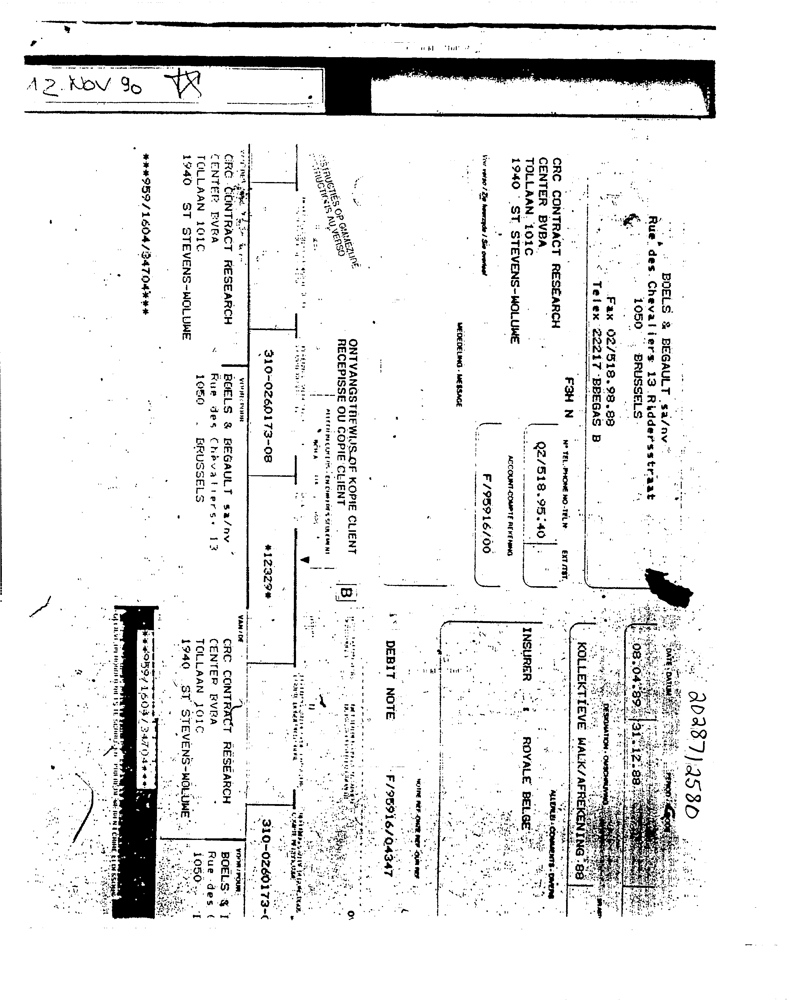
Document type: Invoice